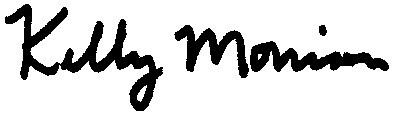
Signature of: kelly morrison